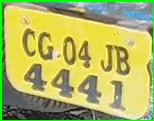
License plate number: CG 04JB 4441